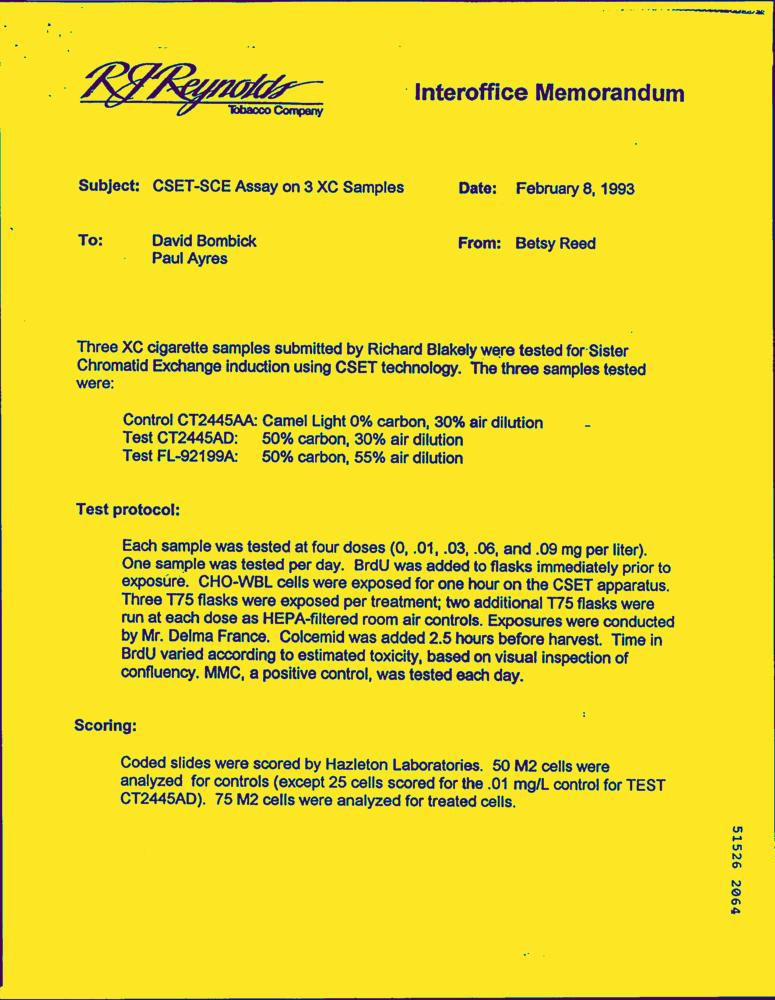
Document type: Letter-Doc